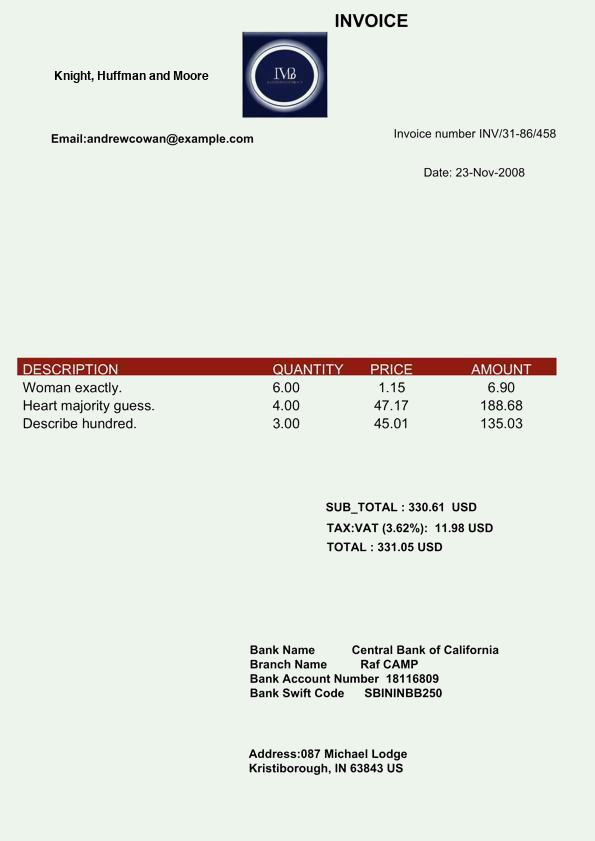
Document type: Invoice